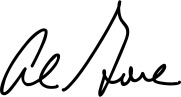
Signature of: al gore